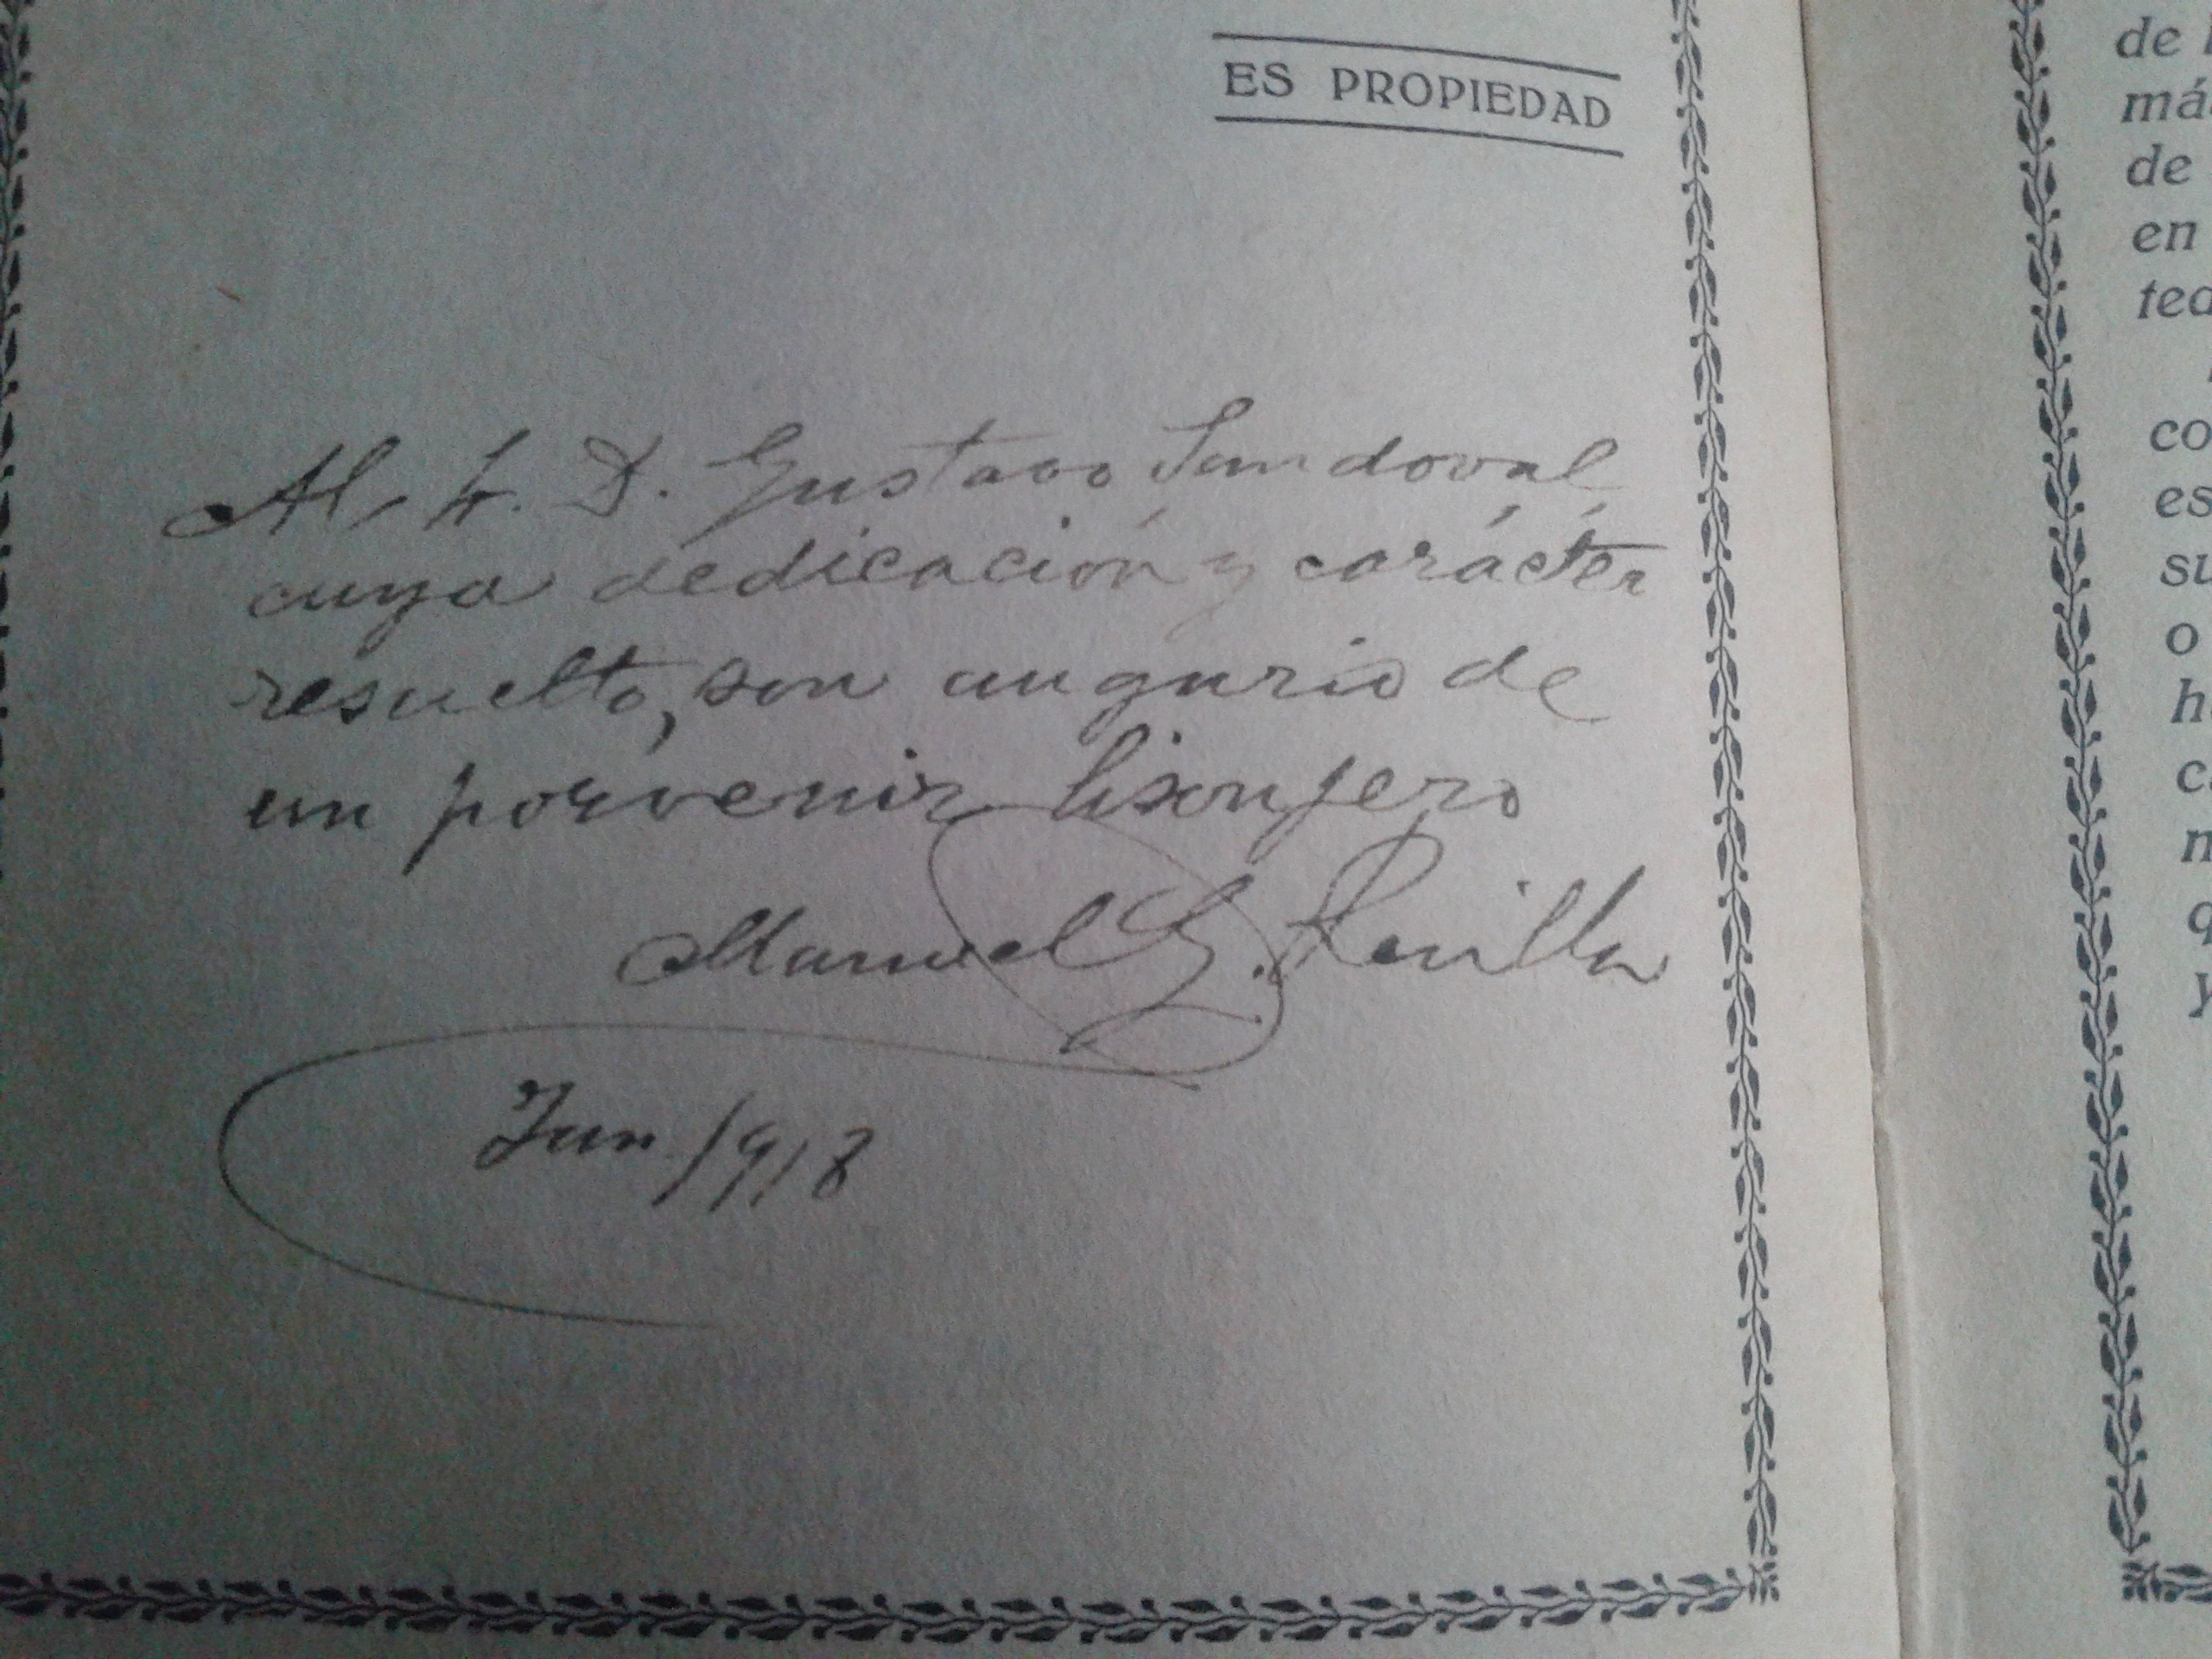
Signature of: manuel g revilla